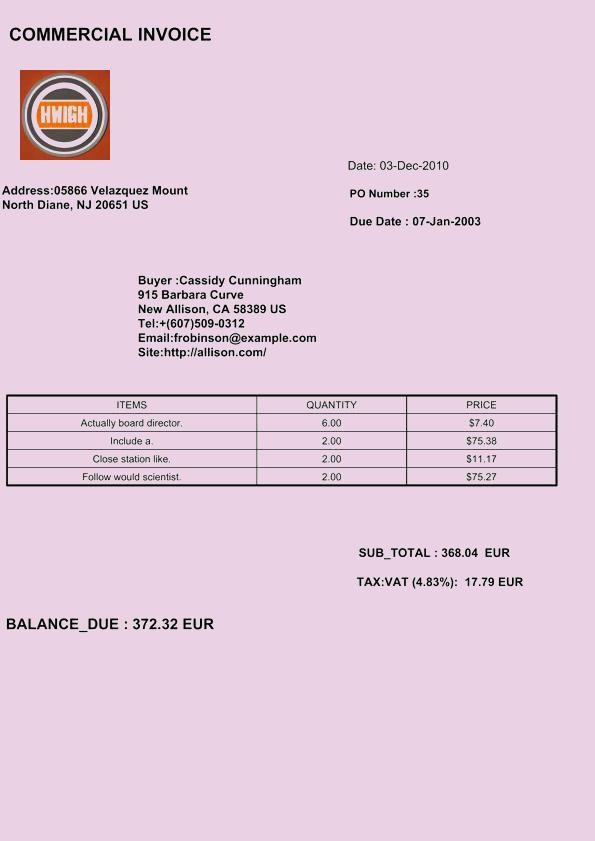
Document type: Invoice